Question: What type of tax is indicated in the document, personal property or real estate?
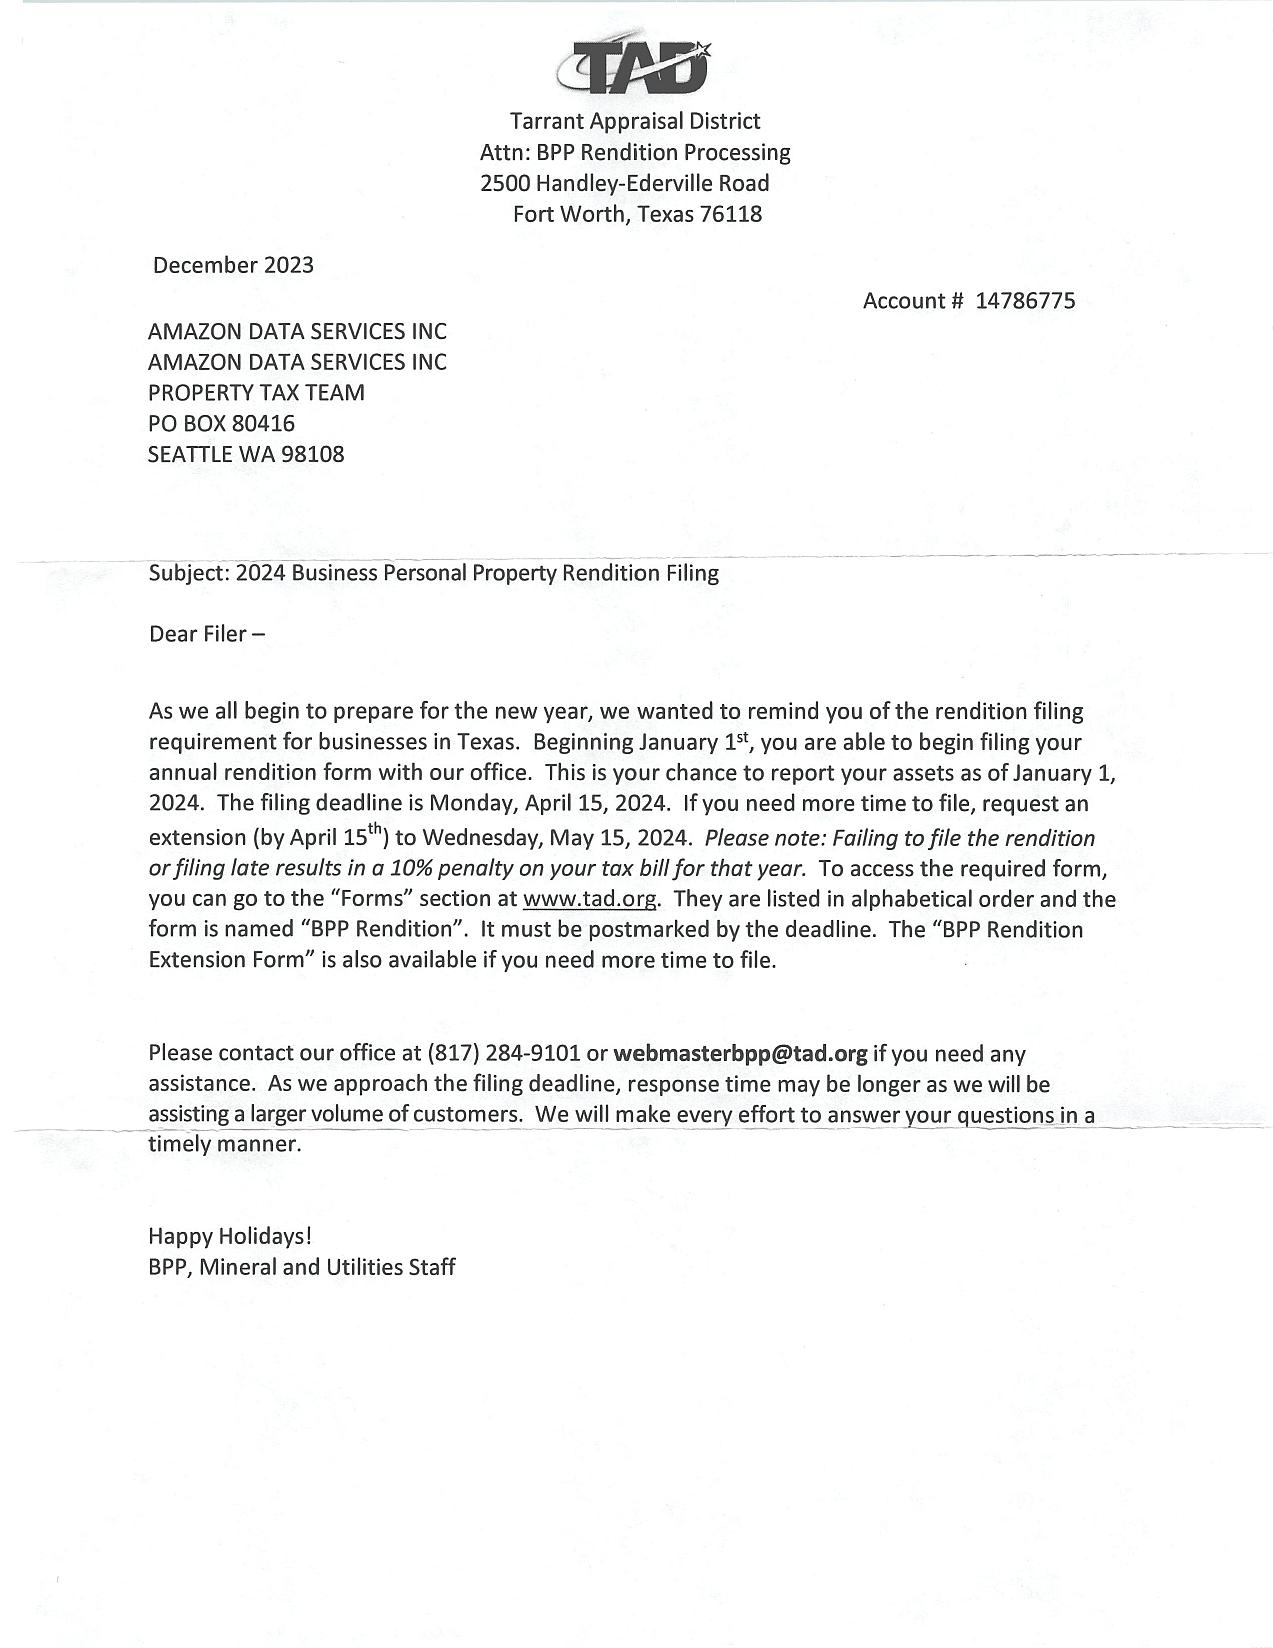
Answer: "Personal Property Tax"